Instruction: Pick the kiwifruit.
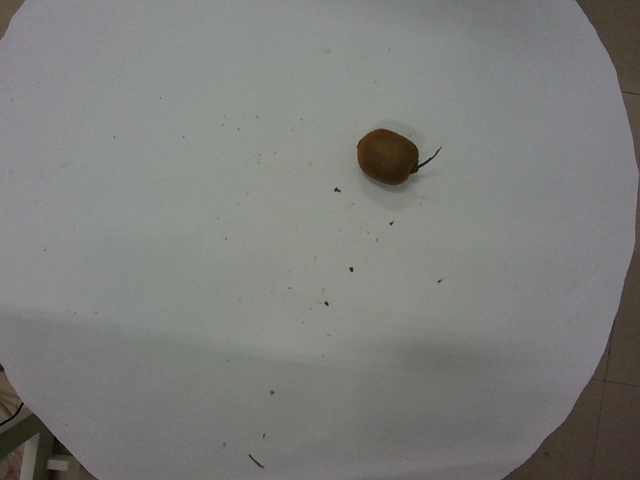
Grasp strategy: vertical